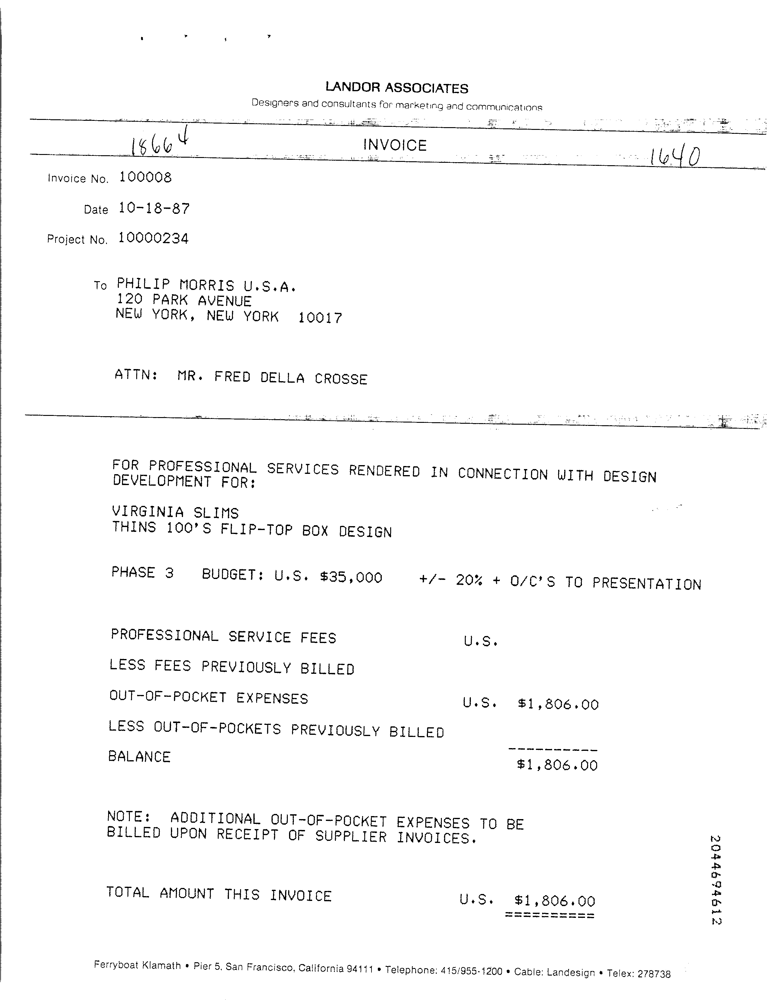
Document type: Invoice